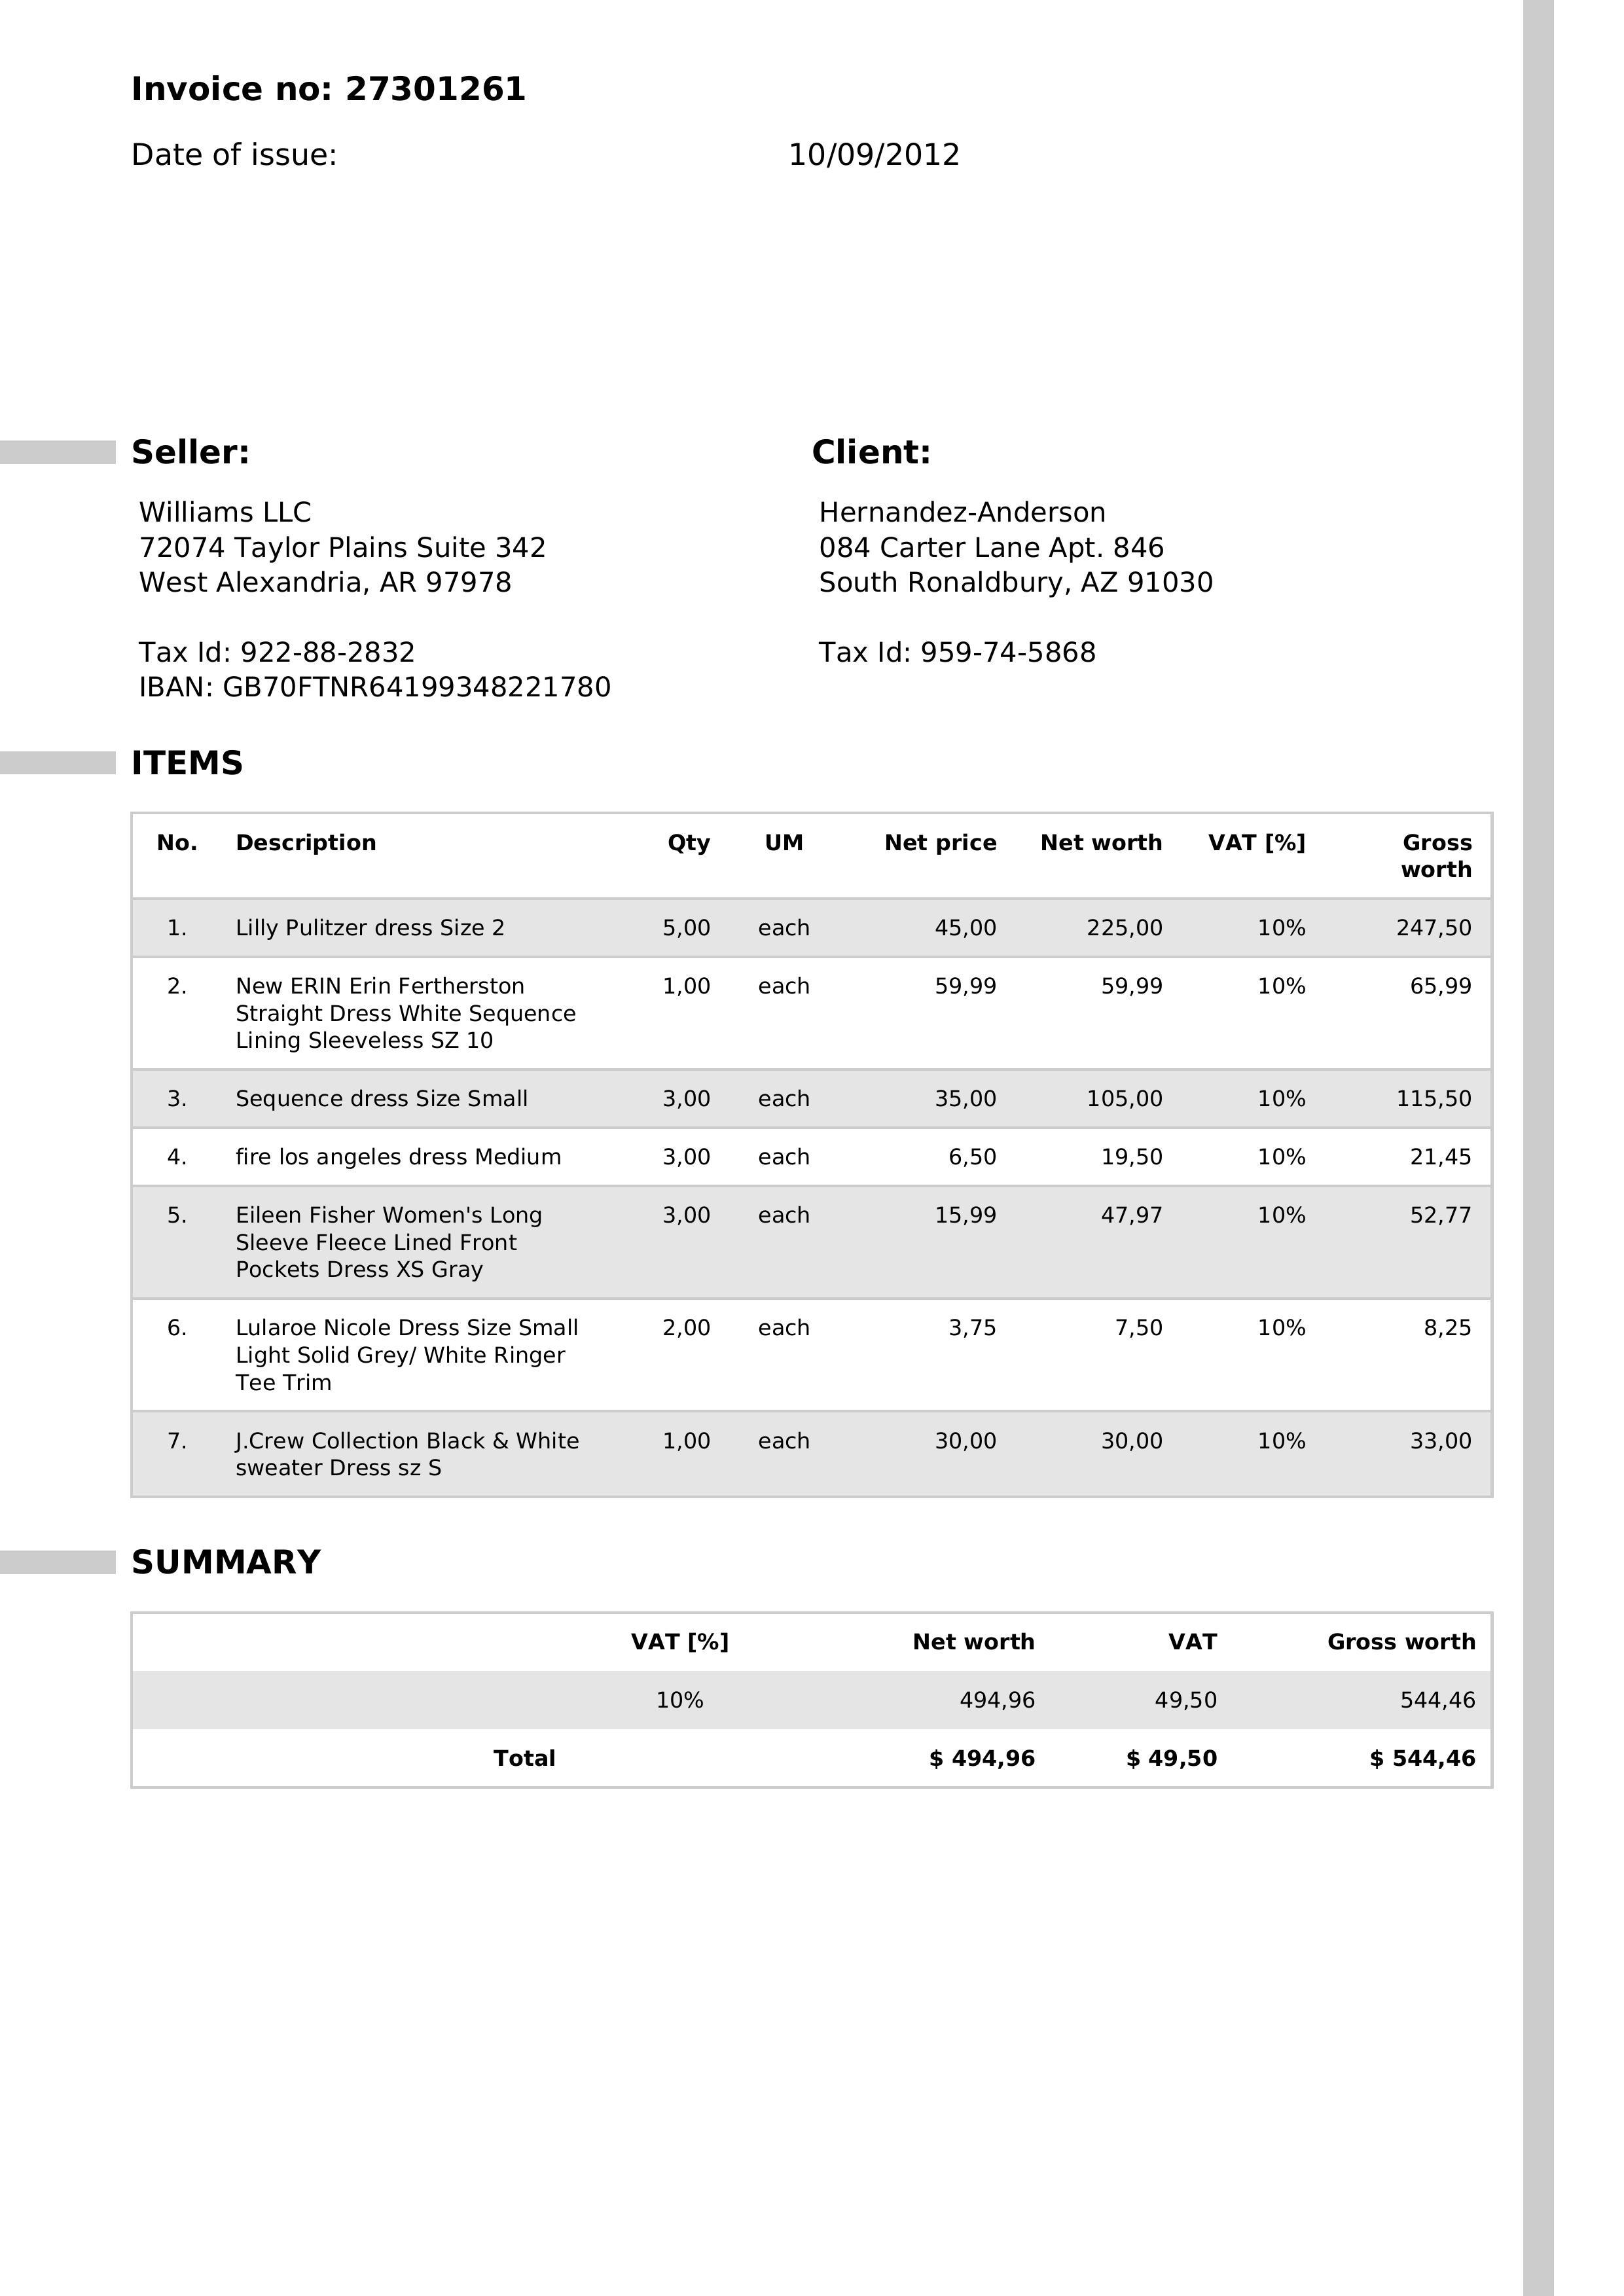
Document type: Invoice